Question: What is the potential diagnosis?
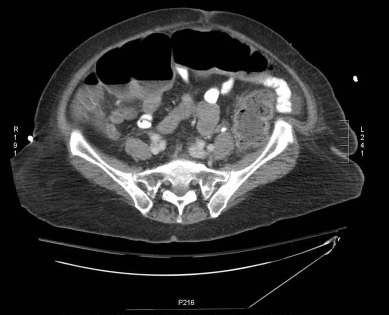
Answer: The possible diagnosis includes 1. Toxic Megacolon
2. Distal Colonic Obstruction
3. Ileus
4. Ogilvie syndrome
5.  Volvulus.